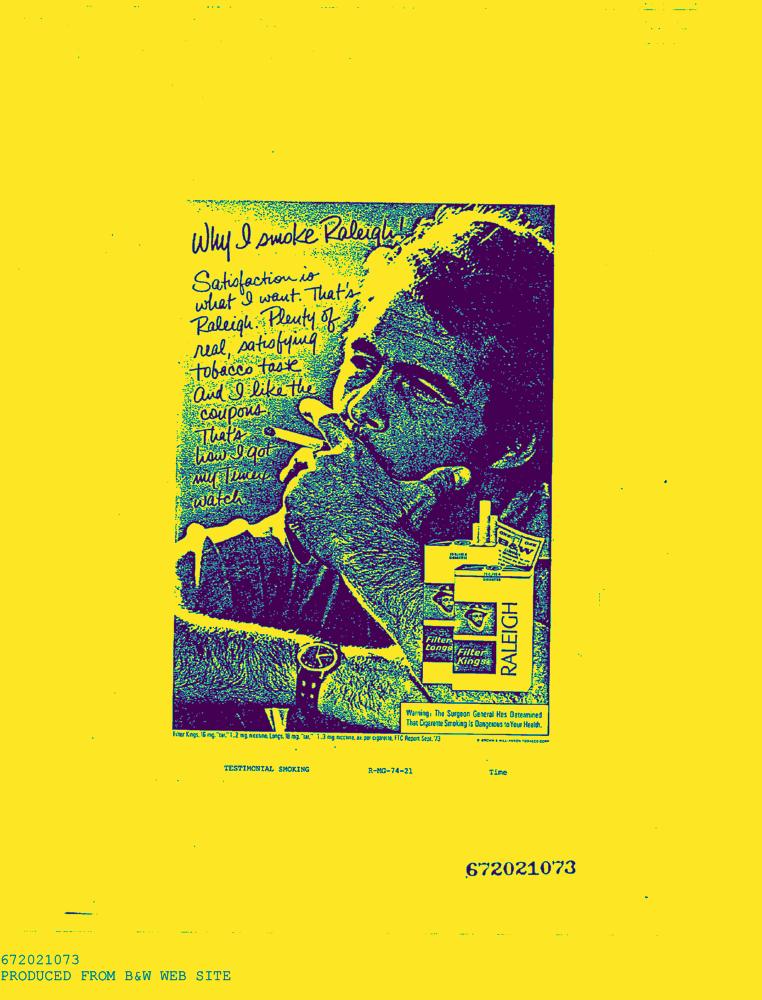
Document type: AD